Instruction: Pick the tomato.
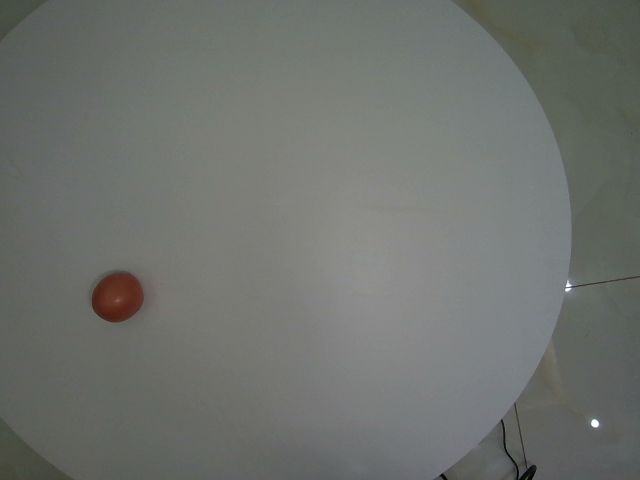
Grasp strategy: vertical